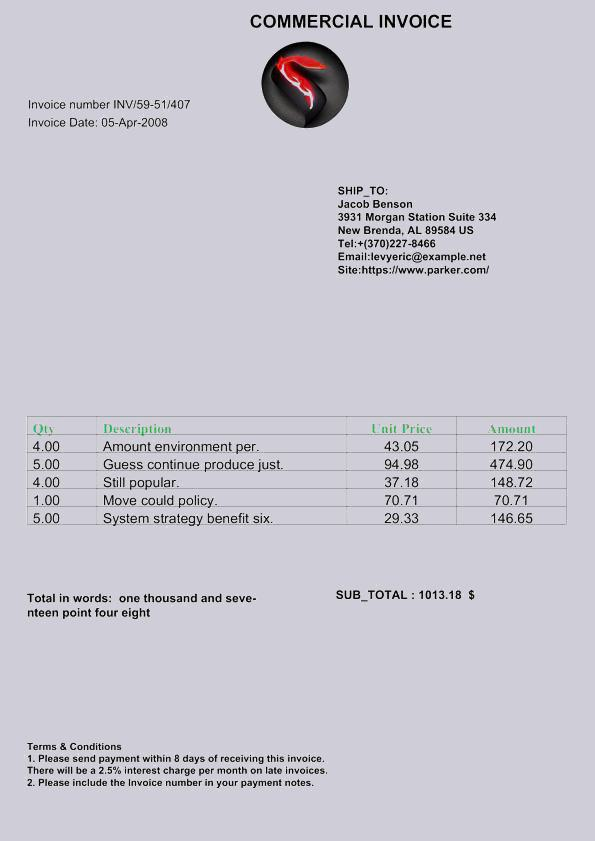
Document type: Invoice